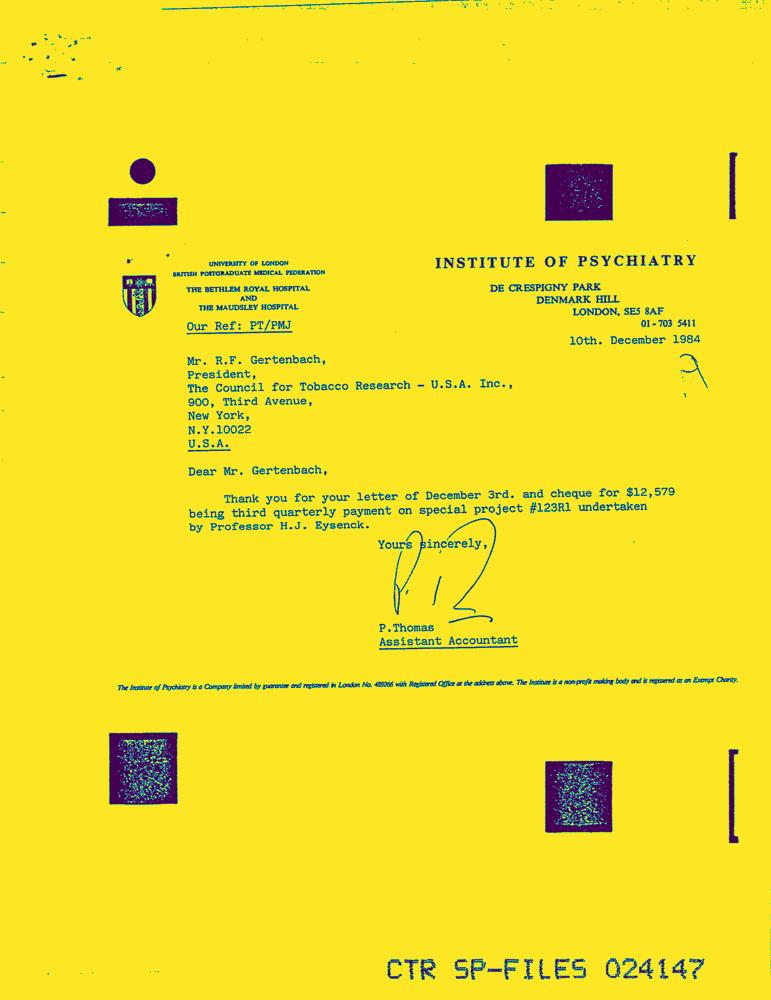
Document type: Letter-Doc